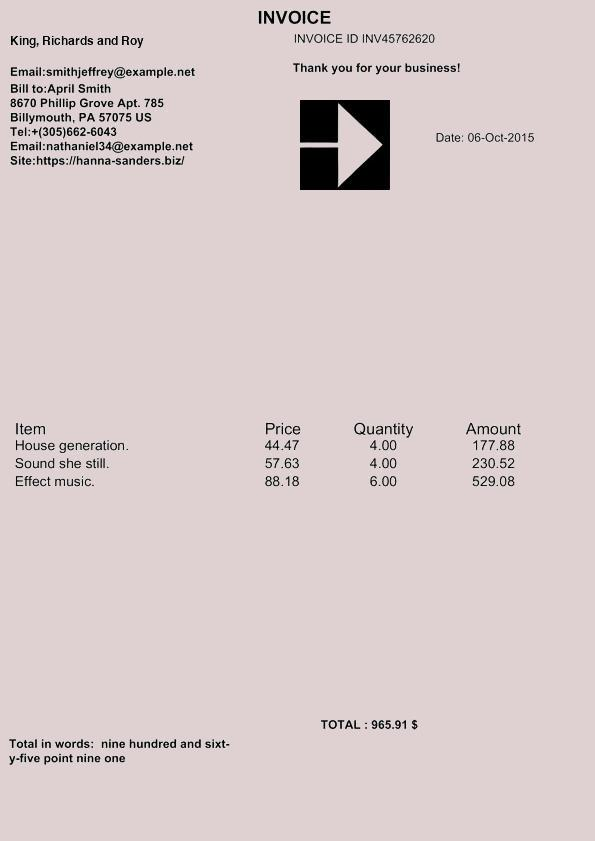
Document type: Invoice